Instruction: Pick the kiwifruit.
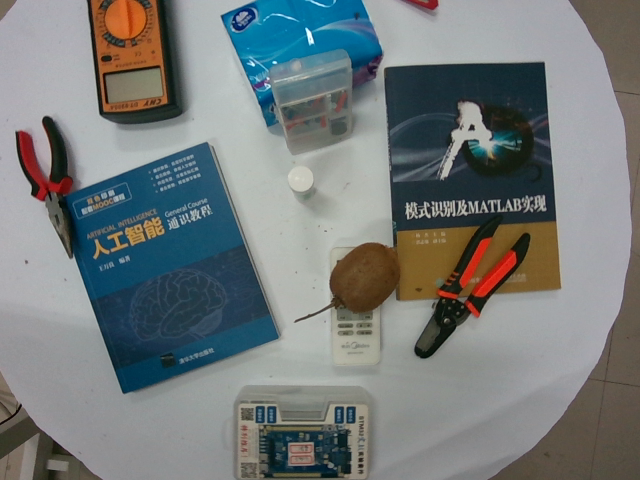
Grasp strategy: vertical